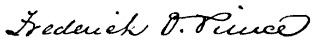
Signature of: frederick o prince